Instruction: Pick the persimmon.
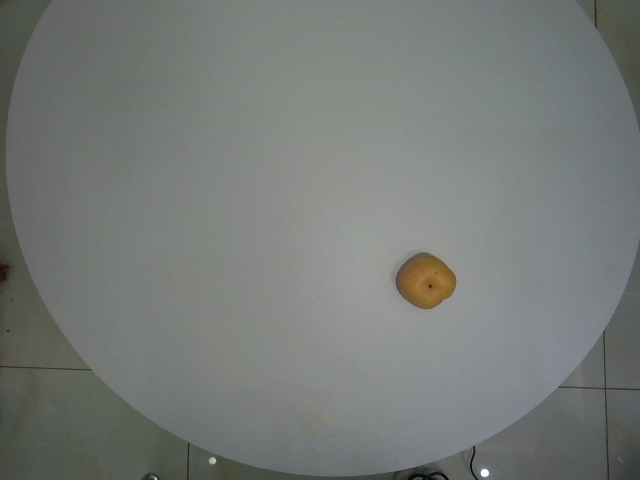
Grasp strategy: vertical